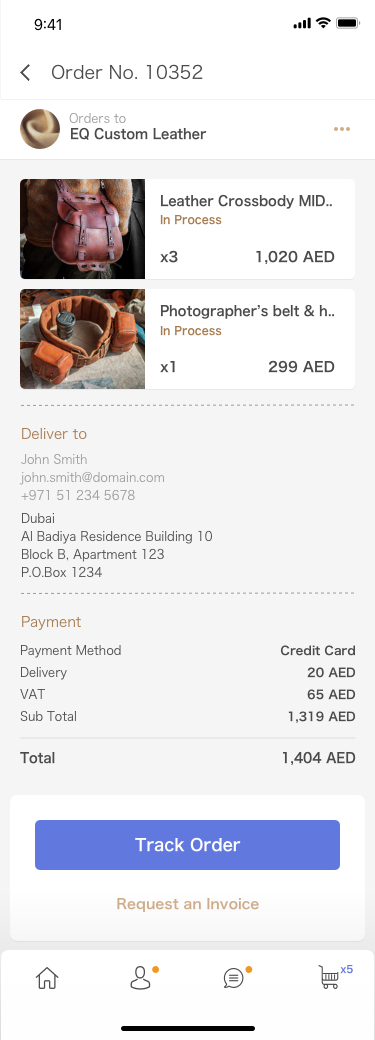
Text in this UI design:
Request an Invoice
1,404 AED
Total
1,319 AED
Sub Total
65 AED
VAT
20 AED
Delivery
Credit Card
Payment Method
Payment
John Smith
john.smith@domain.com
+971 51 234 5678
Dubai
Al Badiya Residence Building 10
Block B, Apartment 123
P.O.Box 1234
Deliver to
Photographer’s belt & h..
x1
299 AED
In Process
Leather Crossbody MID..
x3
1,020 AED
In Process
EQ Custom Leather
Orders to
Order No. 10352